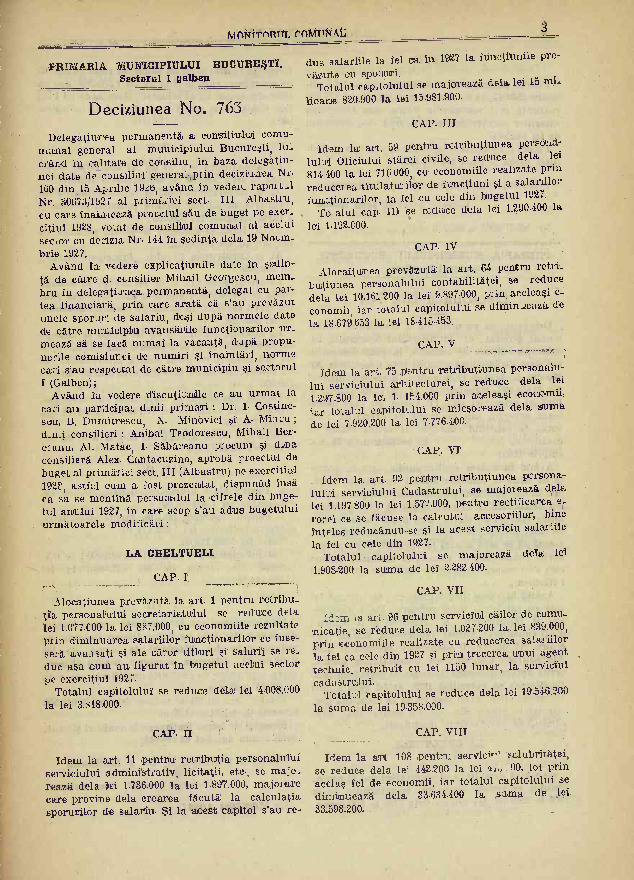
Signature of: dumitru prunariu 2